Question: What could the diagnosis suggest?
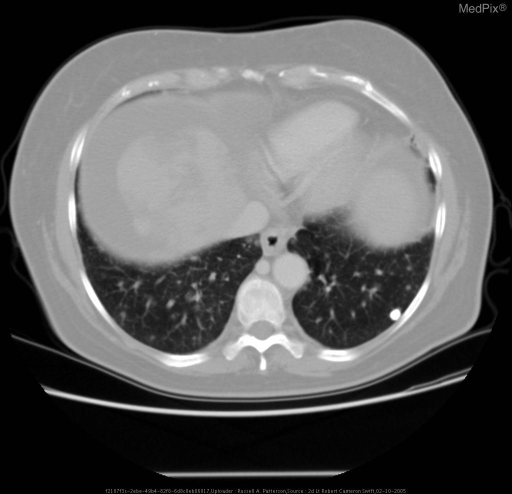
Answer: The possible diagnosis includes Differential Diagnosis for these findings in this case:
1.	Liver lesions and ascites:  Periportal fibrosis, cirrhosis leading to HCC, regenerating nodules, inflammation, neoplastic infiltration in interstitium
2.	Lung nodules:  metastasis, infectious, granulomatous, TB, mycobacterial
3.	Breast lesions:  primary lesion, metastasis.